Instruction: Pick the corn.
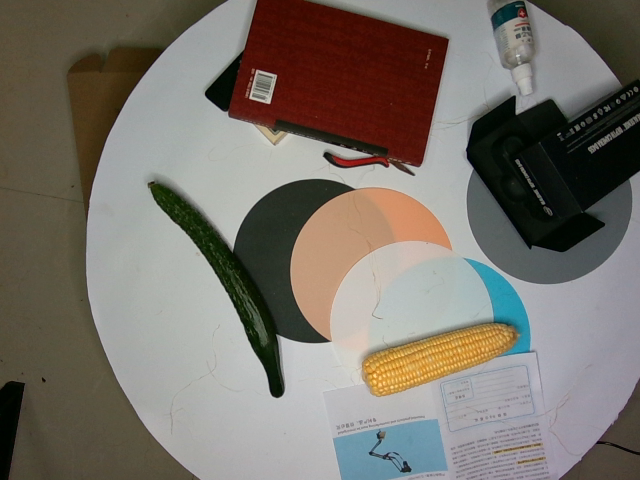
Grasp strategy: vertical